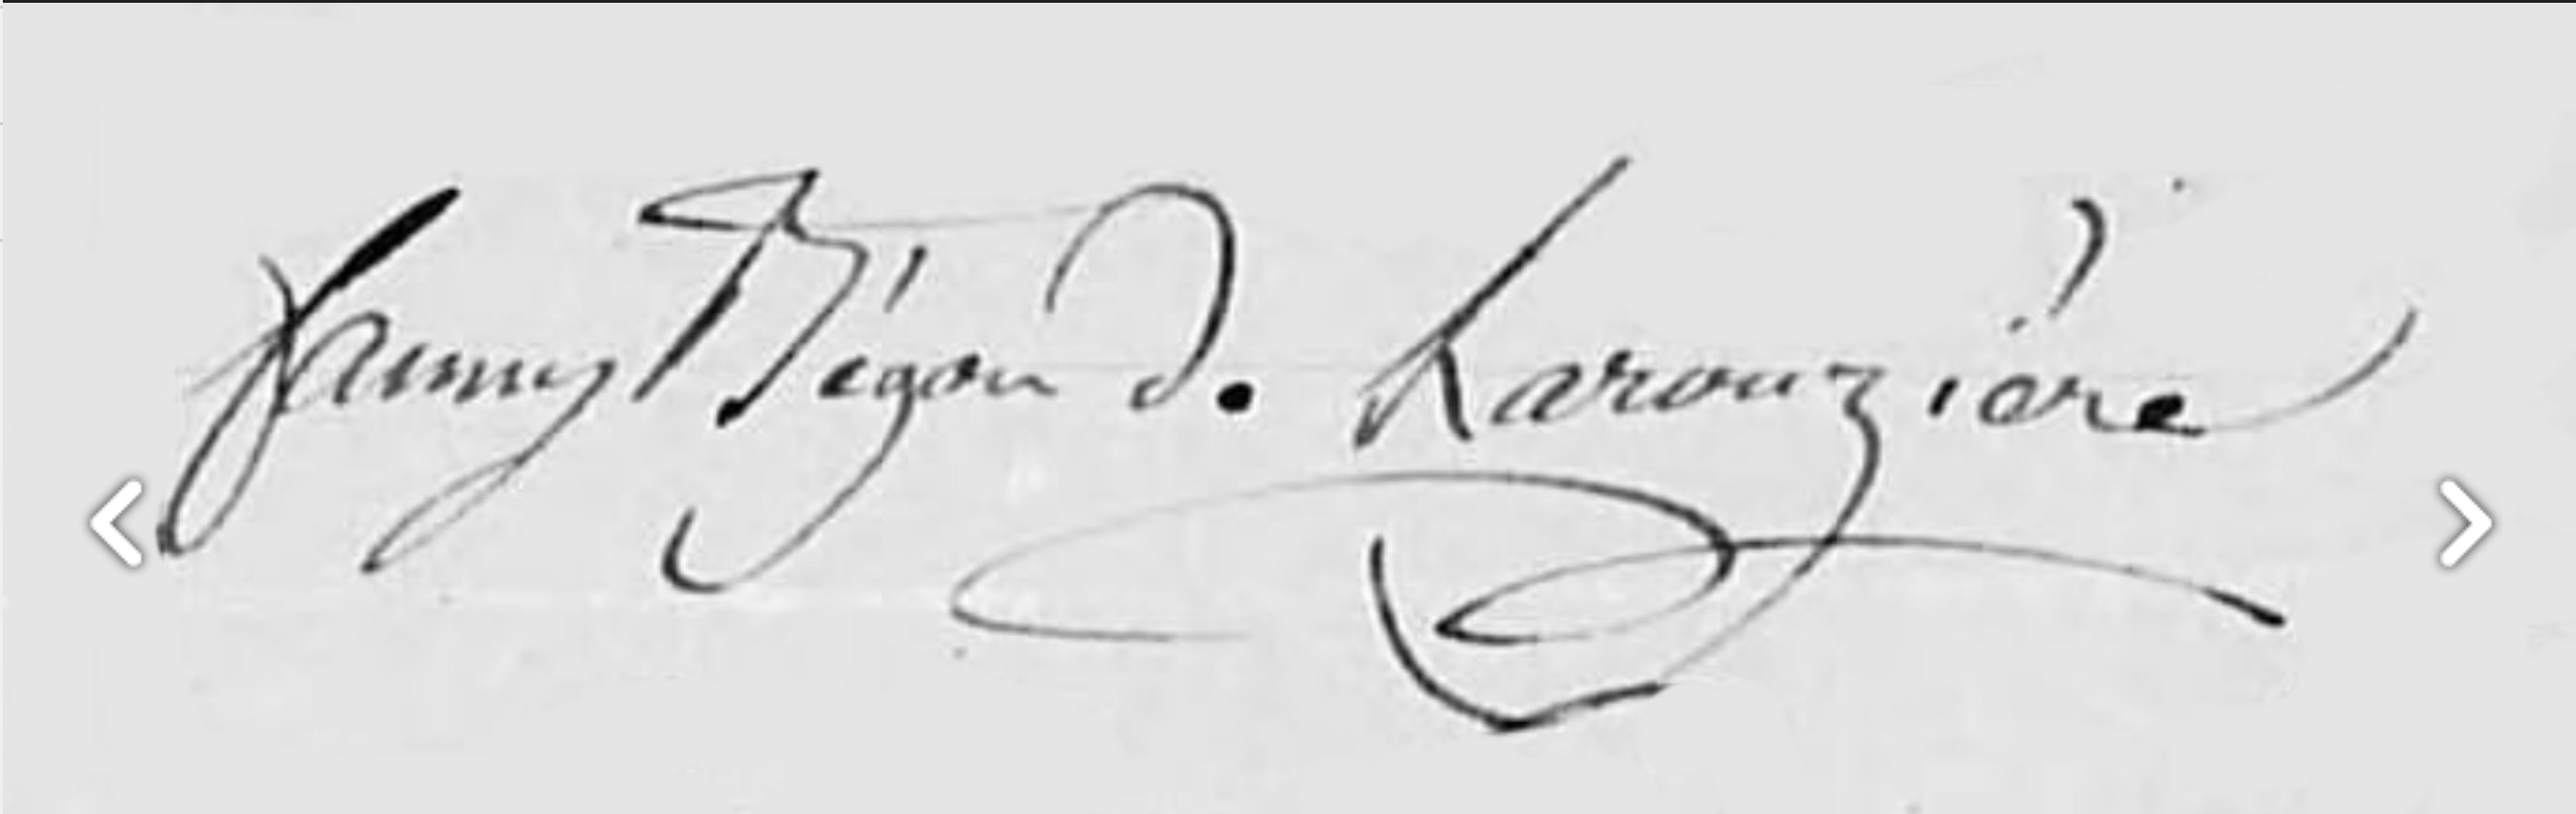
Signature of: madame de stolz